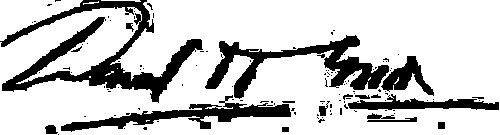
Signature of: david hummell greer